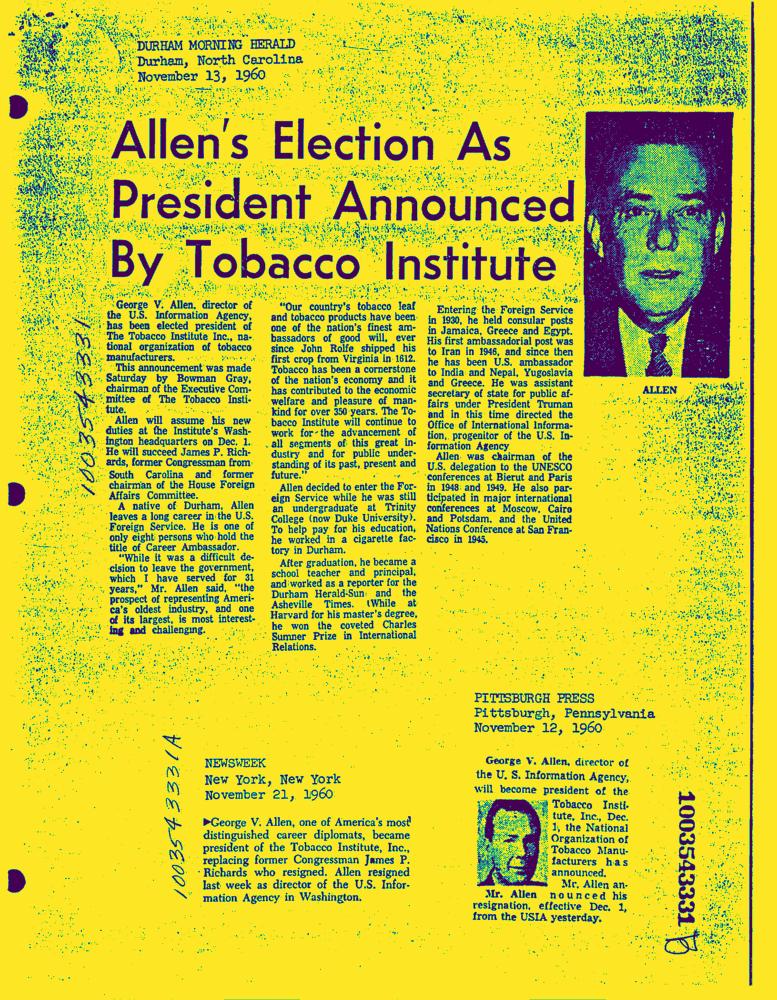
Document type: News-Article